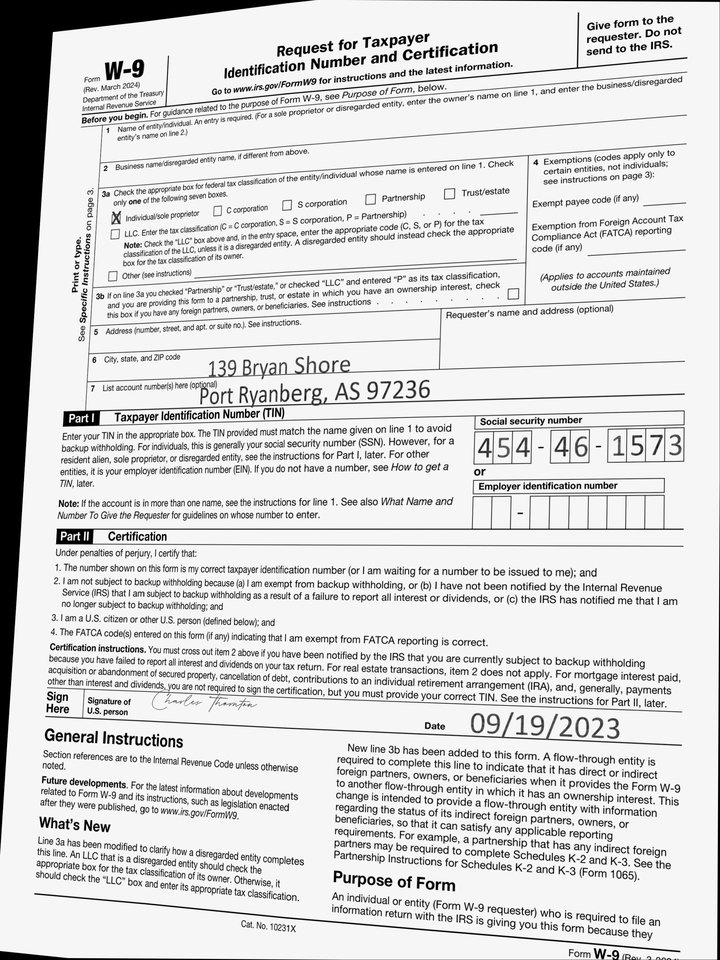
adr1: 139 Bryan Shore
adr2: Port Ryanberg, AS 97236
cbx: yes
ssn: 454461573
sdt: 09/19/2023